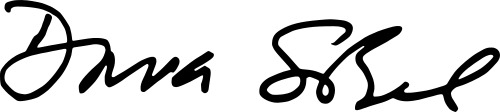
Signature of: dava sobel